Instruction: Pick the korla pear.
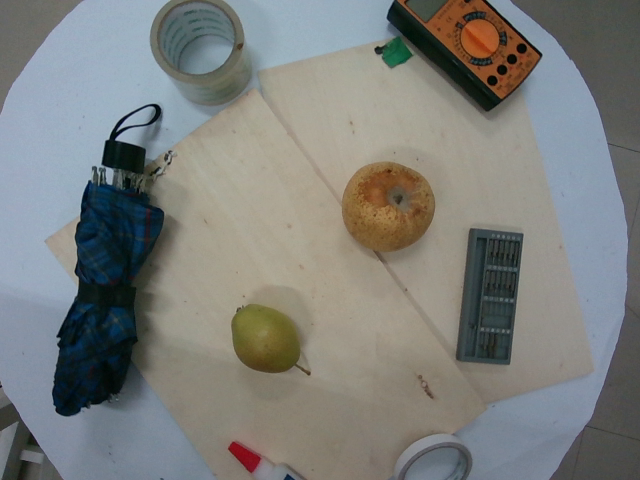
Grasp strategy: vertical